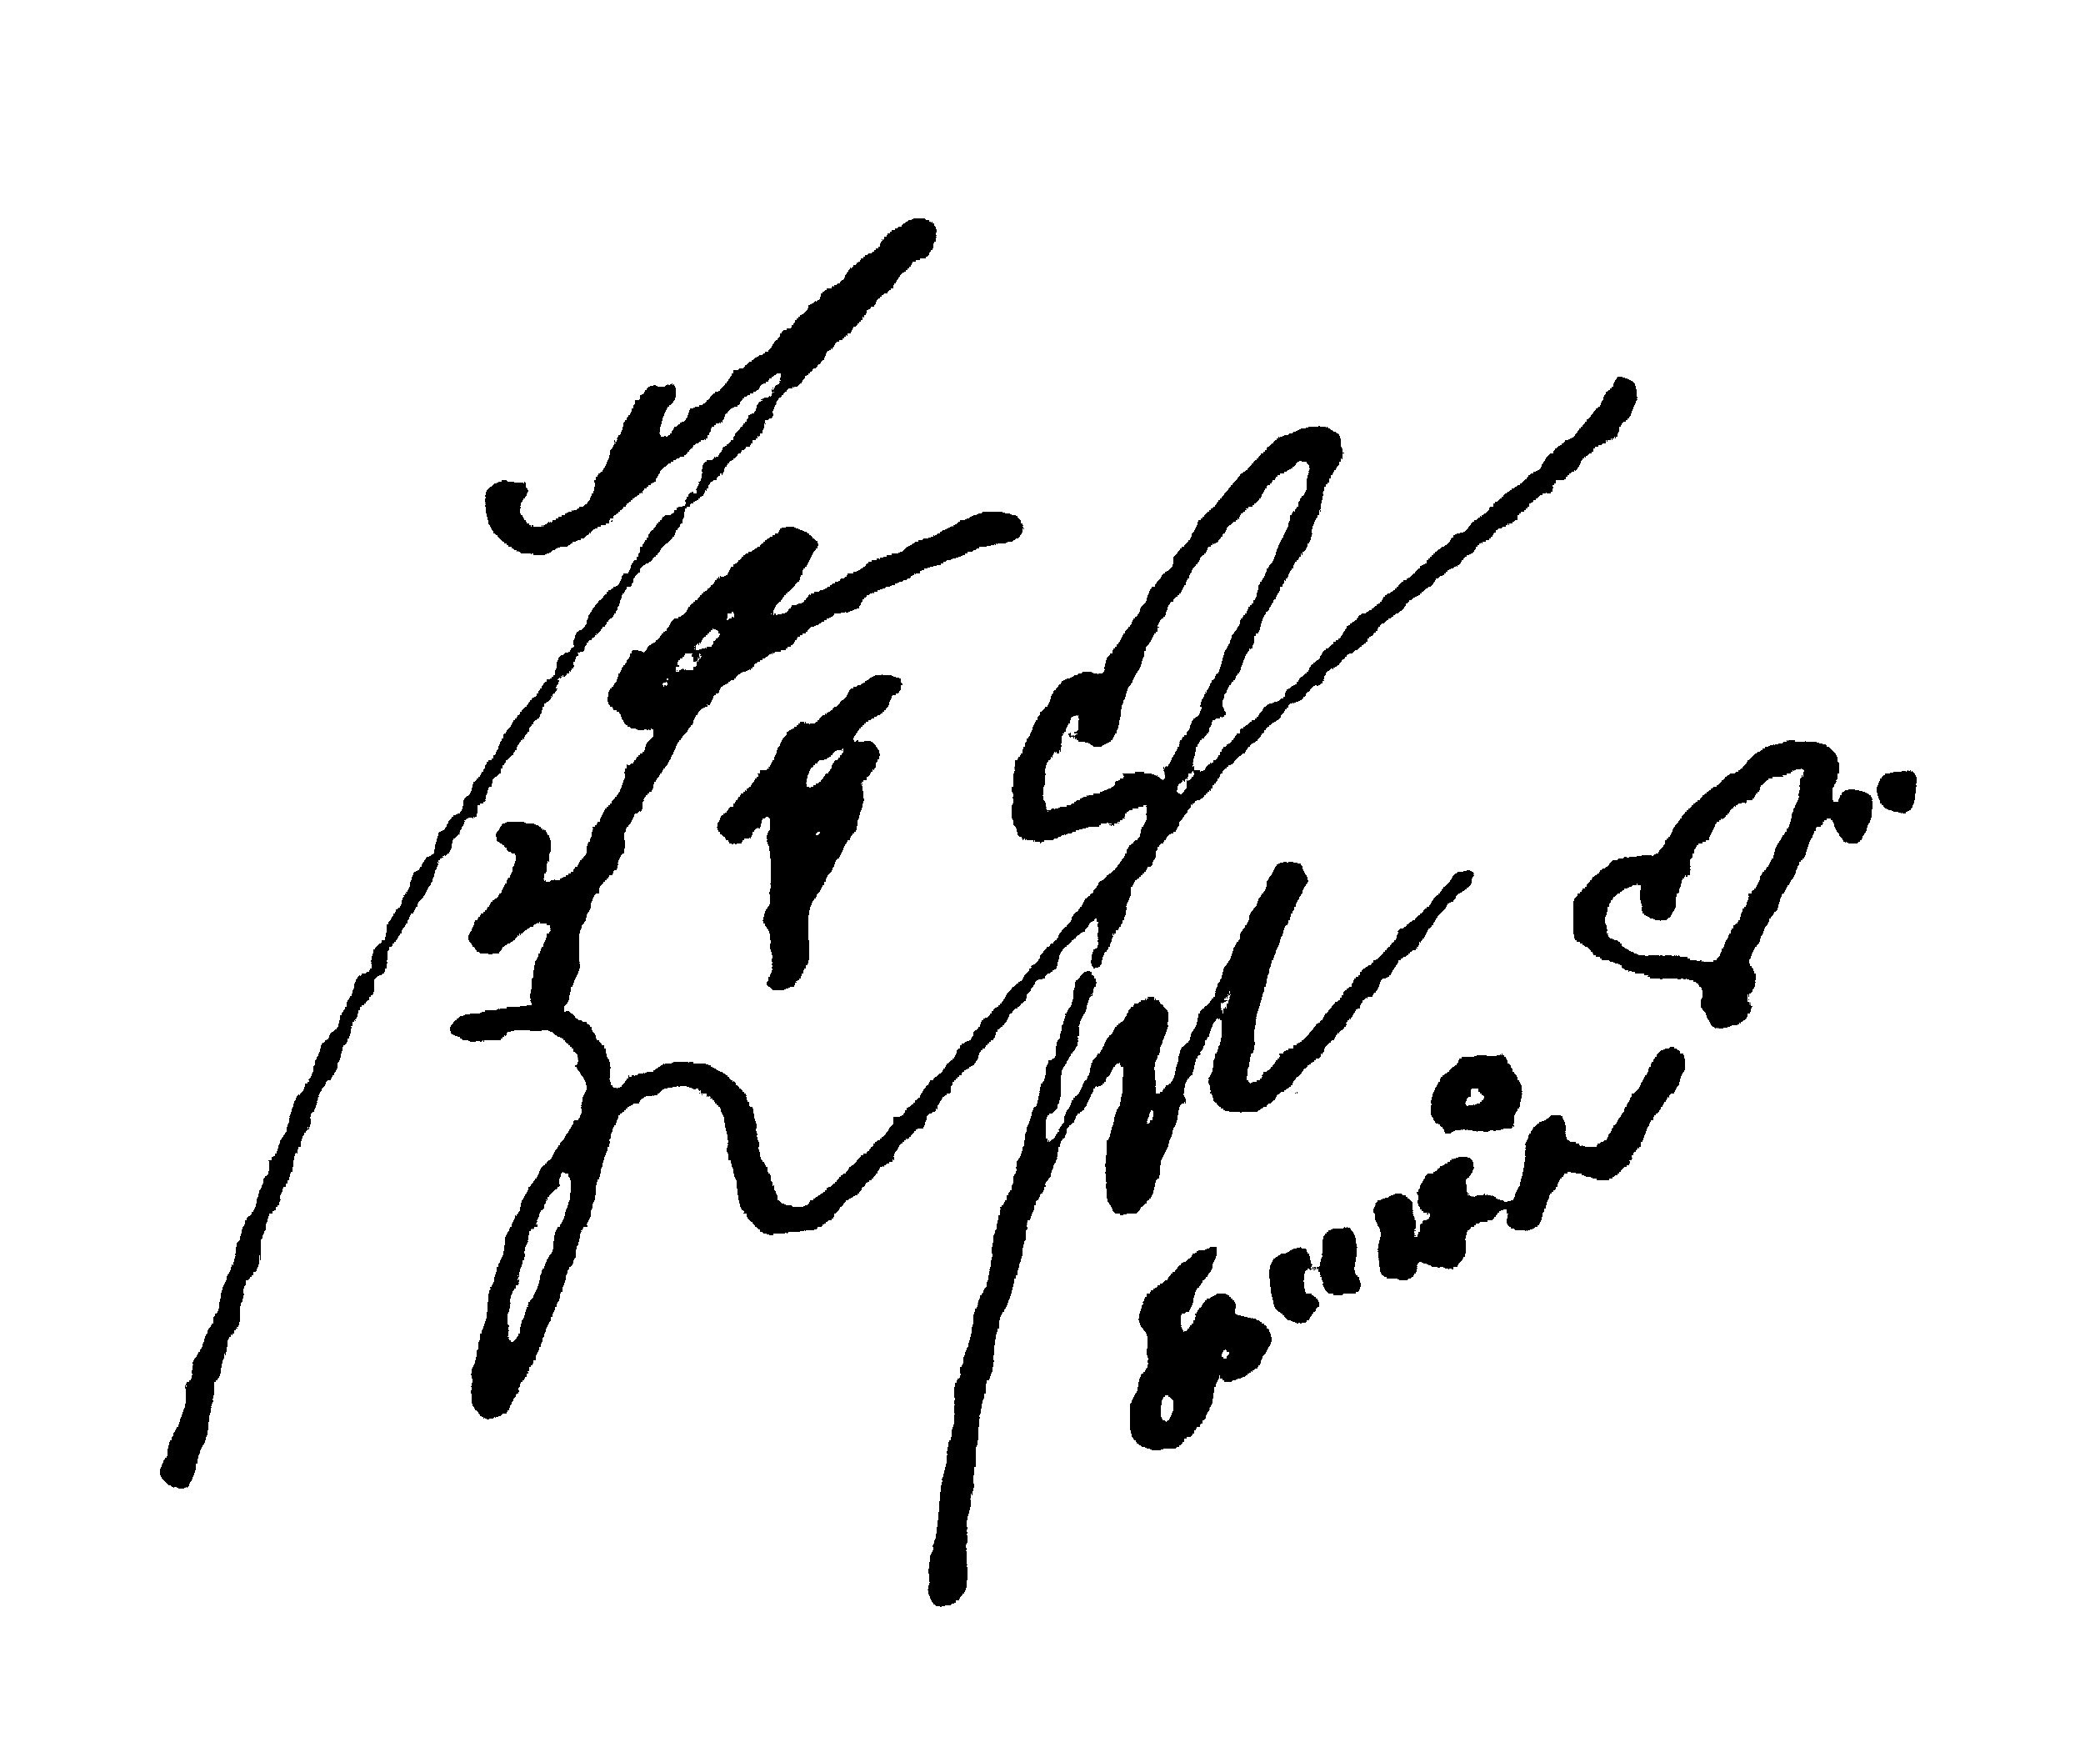
Signature of: aika yamagishi